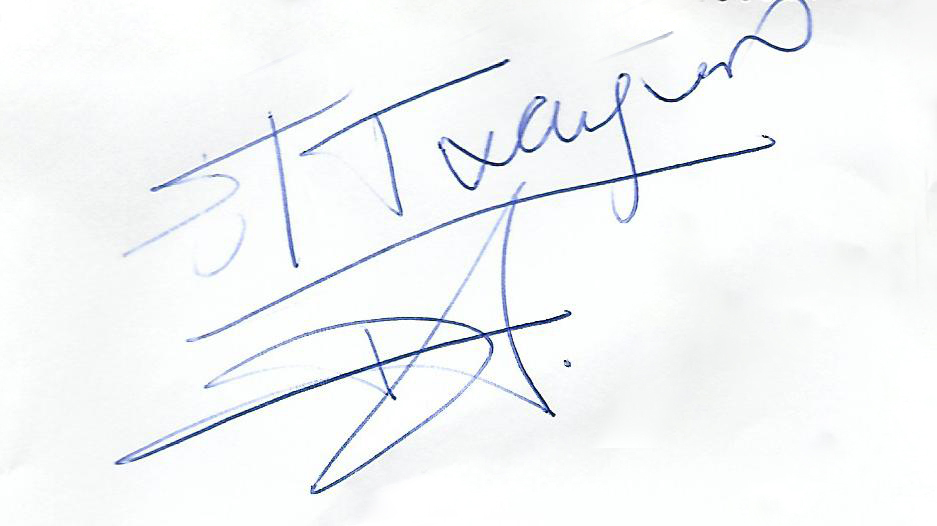
Signature of: diego garcía